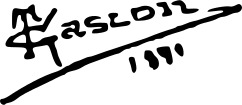
Signature of: teodoro gascón